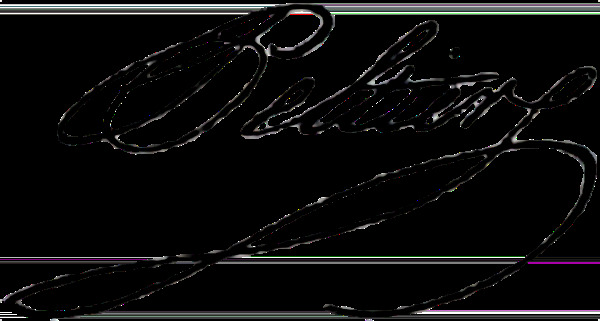
Signature of: jean gabriel peltier